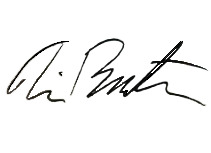
Signature of: tim burton